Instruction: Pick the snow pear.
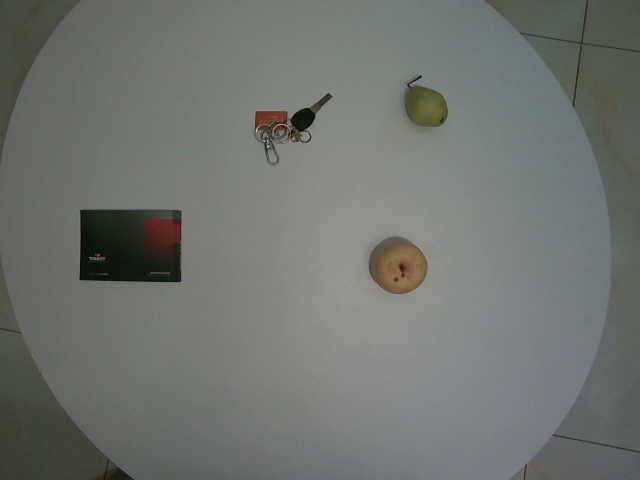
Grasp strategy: vertical